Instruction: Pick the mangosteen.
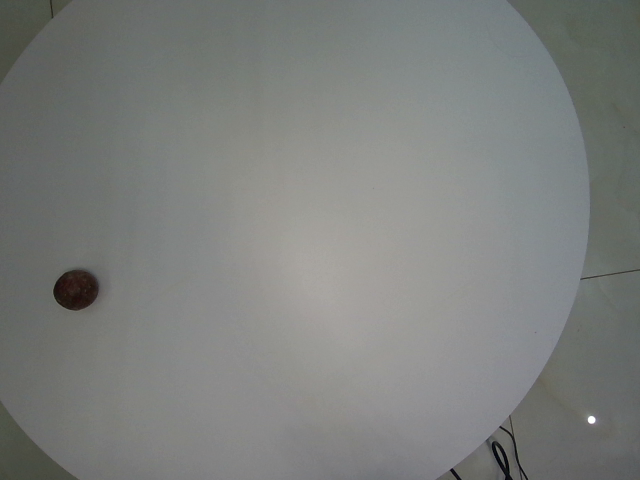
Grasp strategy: vertical